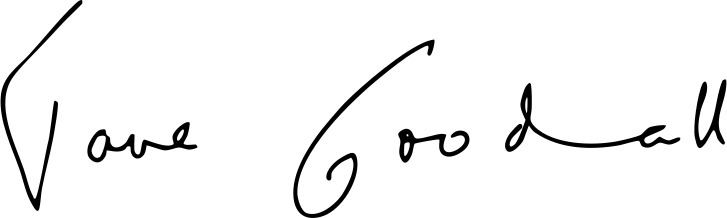
Signature of: jane goodall